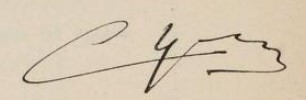
Signature of: claude prouvoyeur